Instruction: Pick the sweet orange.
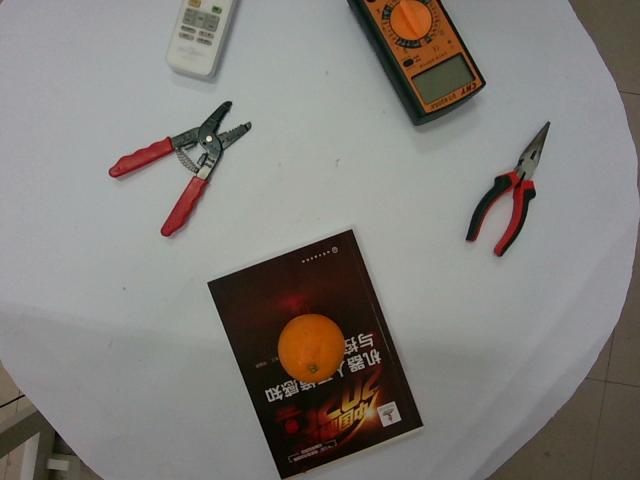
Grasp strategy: vertical